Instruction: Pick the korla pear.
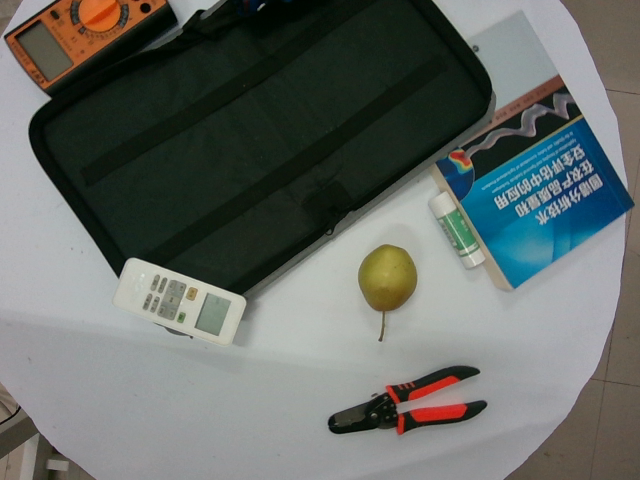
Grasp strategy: vertical